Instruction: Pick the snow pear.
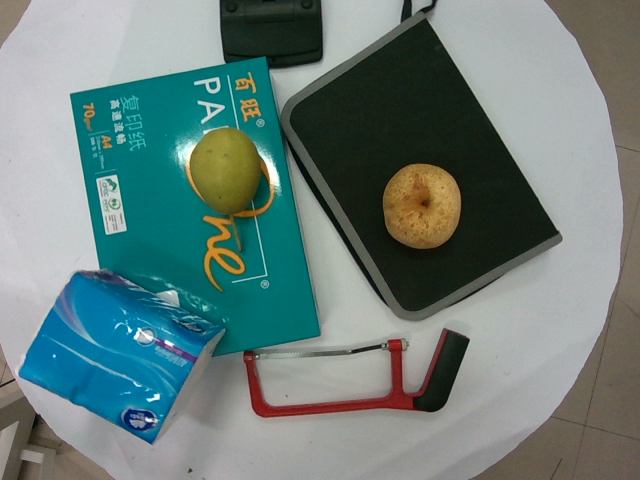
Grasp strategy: vertical